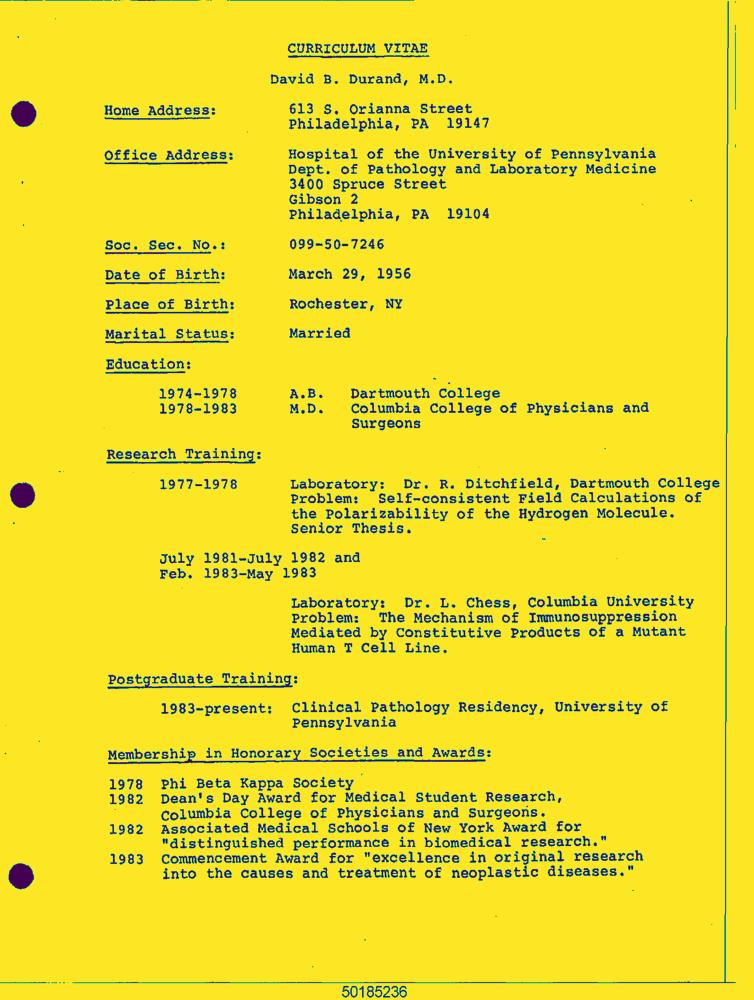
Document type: Resume-Doc